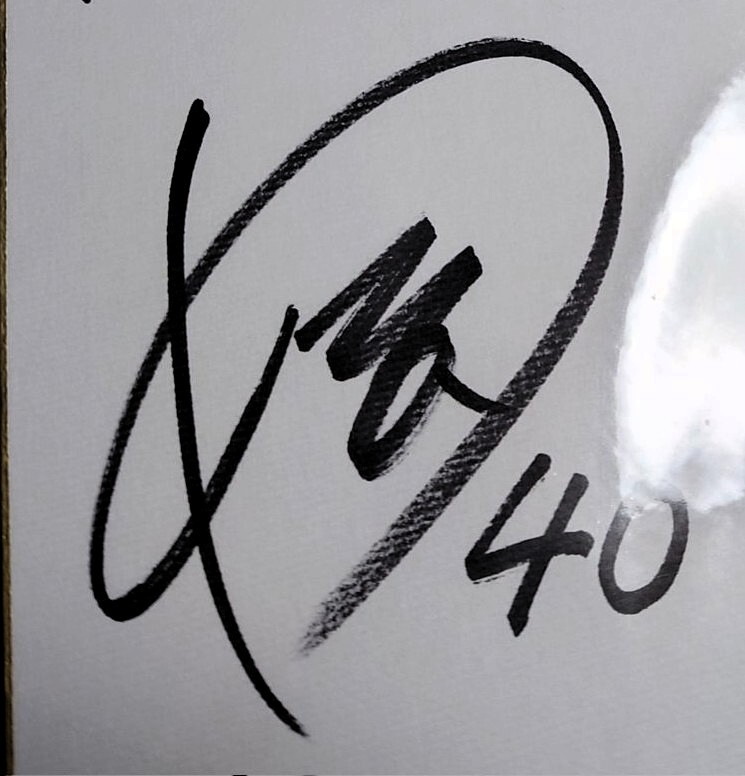
Signature of: koya handa